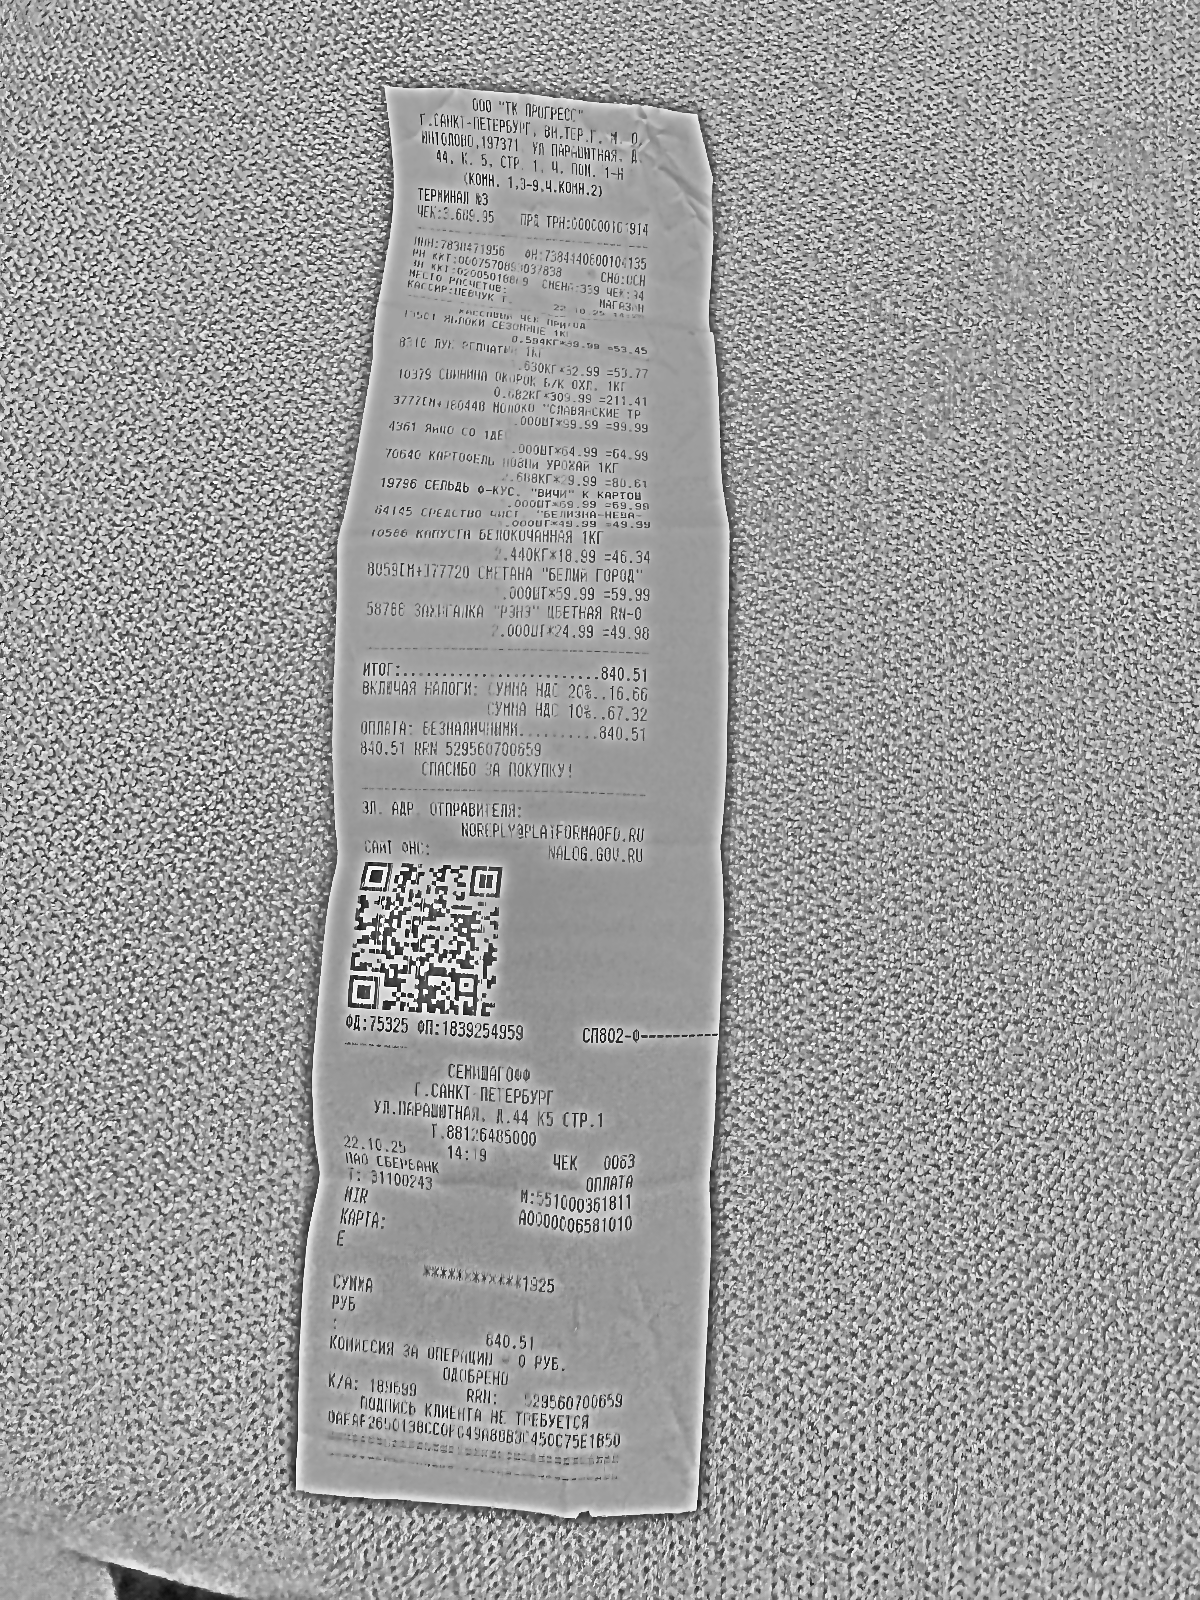
Продавец: ООО "ТК ПРОГРЕСС"
ИНН: 7838471956
Дата: 22.10.25
Товары: 13501 ЯБЛОКИ СЕЗОННЫЕ 1КГ; 8310 ЛУК РЕПЧАТЫЙ 1КГ; 10379 СВИНИНА ОКОРОК Б/К ОХЛ. 1КГ; 3777[М+]804448 МОЛОКО "СЛАВЯНСКИЕ ТР"; 4361 Яйцо СО 1ДЕ; 70640 КАРТОФЕЛЬ НОВЫЙ УРОЖАЙ 1КГ; 19796 СЕЛЬДЬ О-КУС. "ВИЧИ" К КАРТОШ; 64145 СРЕДСТВО ЧИСТ. "БЕЛИЗНА-НЕВА-" ; 10586 КАПУСТА БЕЛОКОЧАННАЯ 1КГ; 8059[М+]77720 СМЕТАНА "БЕЛЫЙ ГОРОД"; 58766 ЗАЖИГАЛКА "РЭНЭ" ЦВЕТНАЯ RH-0
Количество: 0.594КГ; 1.630КГ; 0.682КГ; 1.000; 1.000; 2.688КГ; 1.000; 1.000; 2.440КГ; 1.000; 2.000
Цена: 90.99; 52.99; 309.99; 99.99; 64.99; 29.99; 69.99; 49.99; 18.99; 59.99; 24.99
Сумма: 53.45; 53.77; 211.41; 99.99; 64.99; 80.61; 69.99; 49.99; 46.34; 59.99; 49.98
Итого: 840.51